Question: Describe the condition in detail:
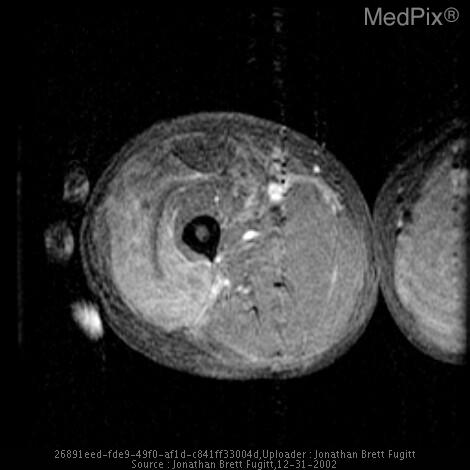
Answer: The disease is discussed as: Necrotizing fasciitis spreads suddenly and rapidly.  The infection located in the deep fascia along which is spreads as it migrates into the surrounding softer tissues.

Infections usually include multiple organisms which take advantage of conditions of local hypoxia acute tissue injury, or systemic immunosupression such as that seen in patients with diabetes or cancer.

If the causitive organisim is anaerobic subcutaneous air may be seen radiographically.

Necrotizing fasciitis is almost always fatal without treatment. A combination of surgical debridement including fasciotomy, aggressive antibiotic therapy, and hyperbaric oxygen treatment combined are the best theraputic regimen for these patients.